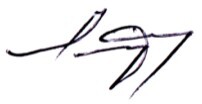
Signature of: q109487846